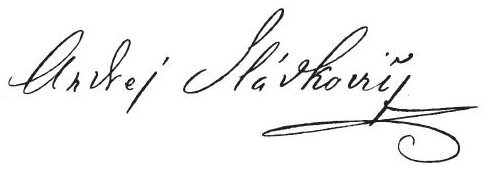
Signature of: andrej sládkovič